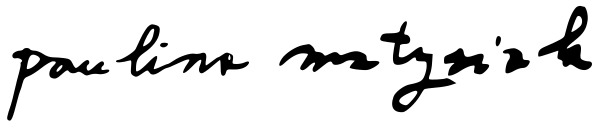
Signature of: paulina matysiak